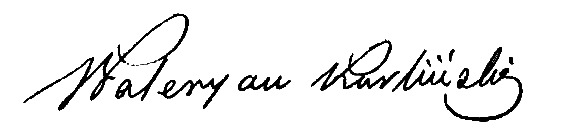
Signature of: q135033781